Question: What is the estimated tax bill amount according to the document?
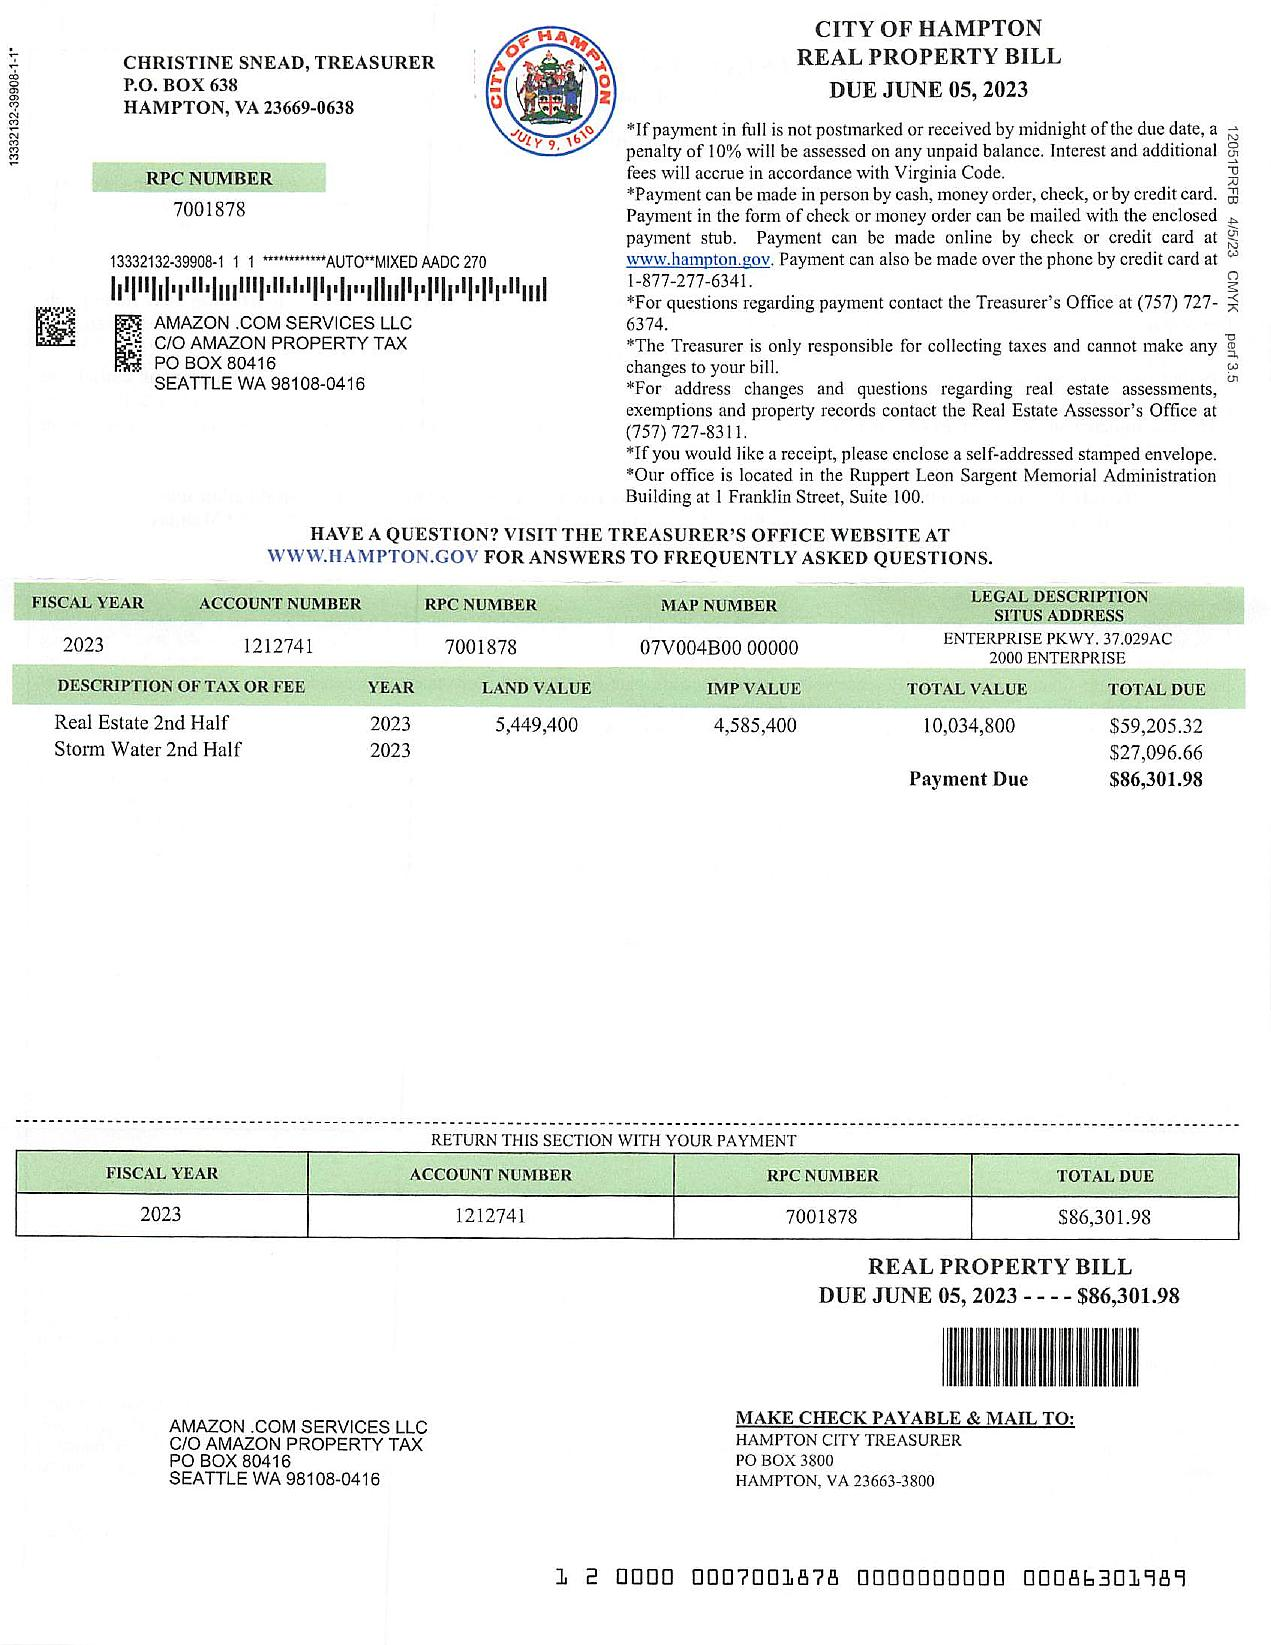
Answer: "86,301.98"